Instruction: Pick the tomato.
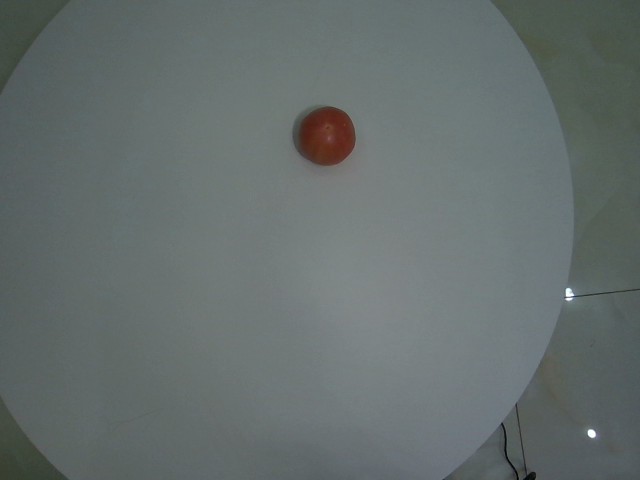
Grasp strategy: vertical